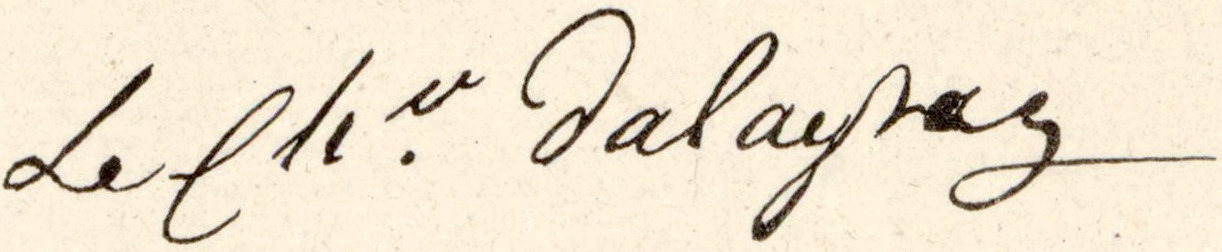
Signature of: nicolas dalayrac